Question: What could the diagnosis suggest?
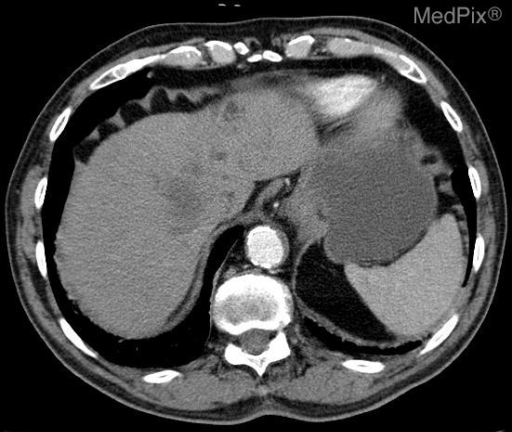
Answer: The possible diagnosis includes Cholangiocarcinoma
Hepatocellular carcinoma
Abscess
Metastatic neoplasm.